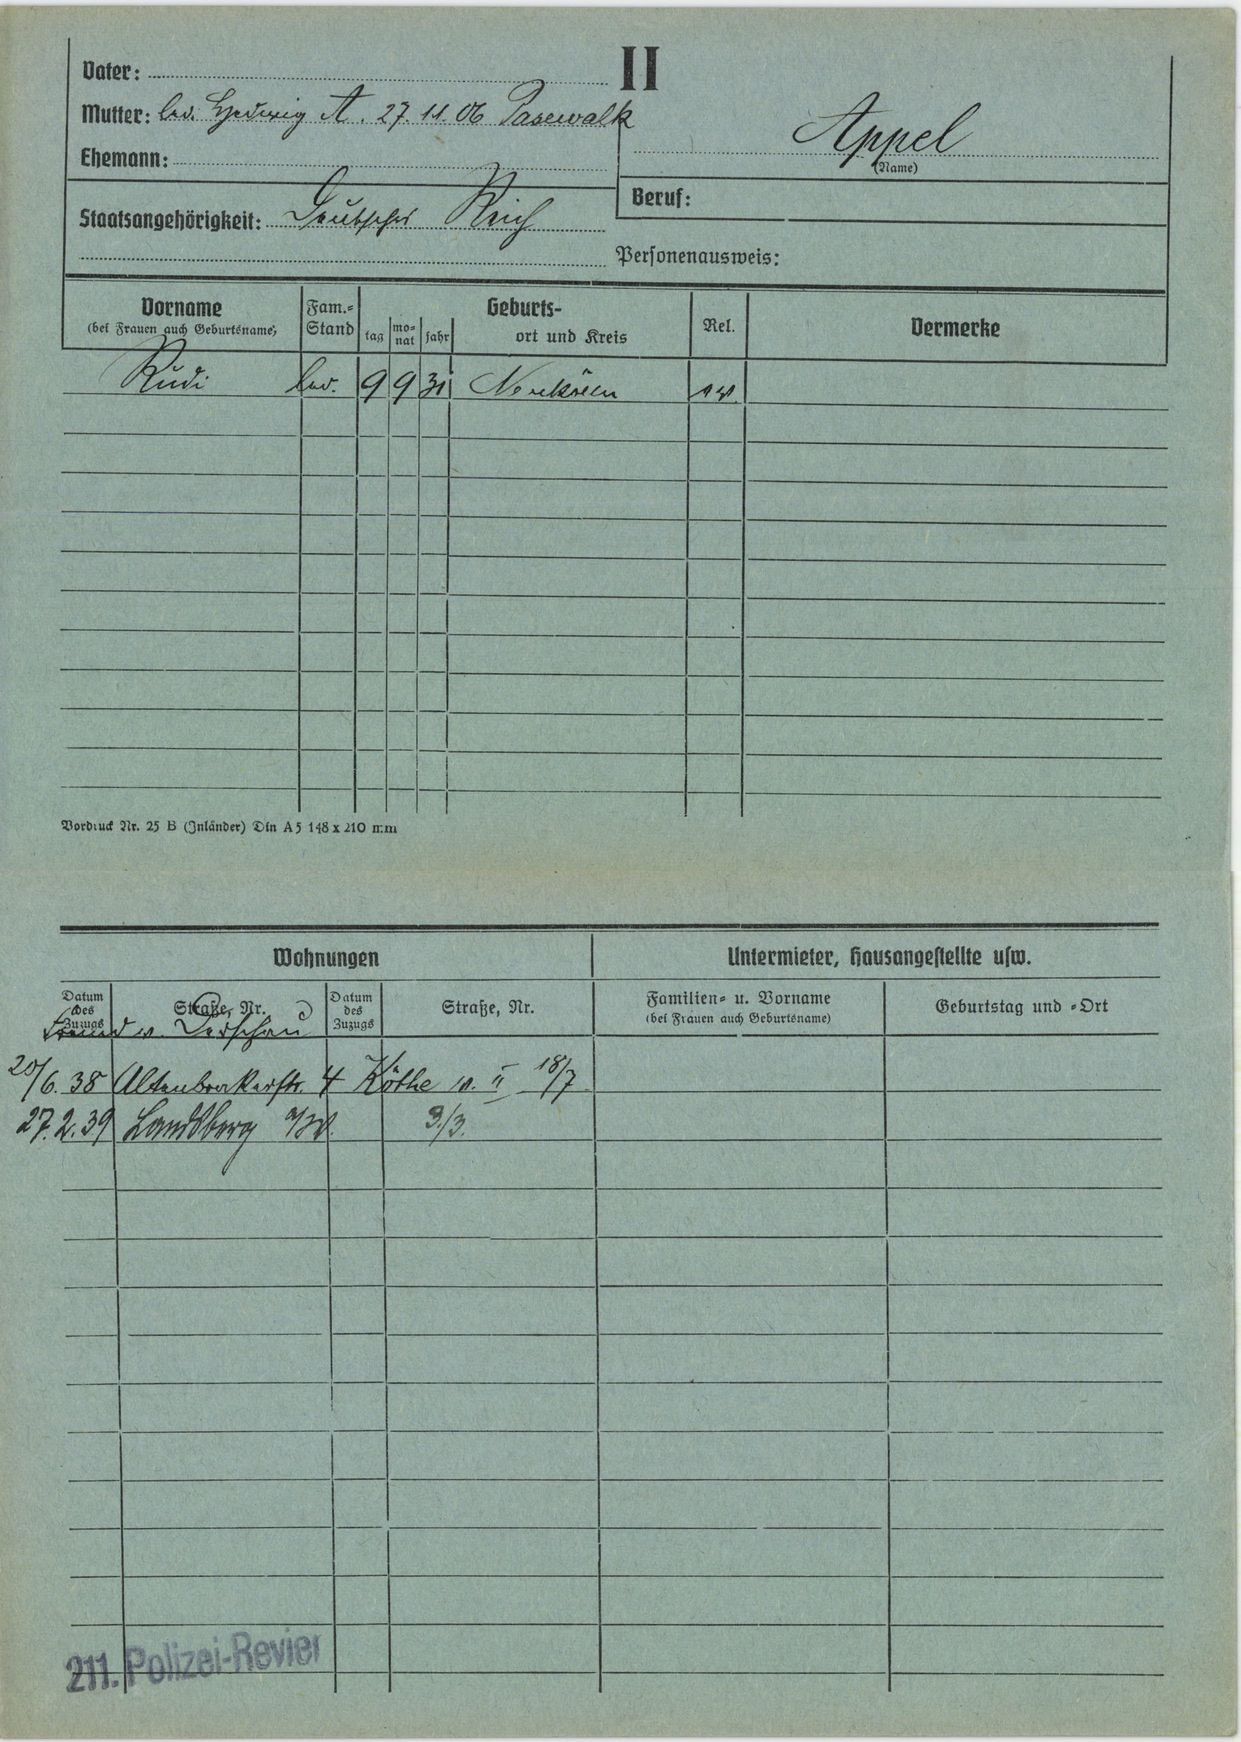
Appel